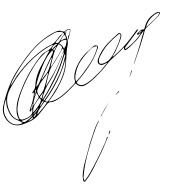
Signature of: anna skorokhod